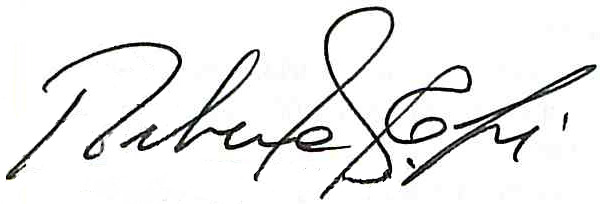
Signature of: rebeca cofré